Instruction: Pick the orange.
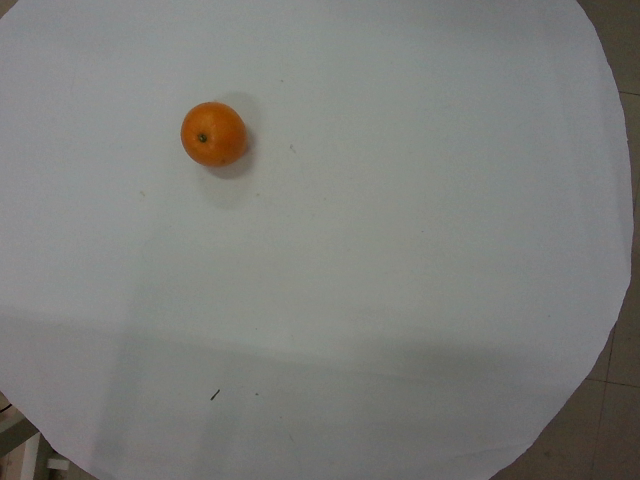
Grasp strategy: vertical